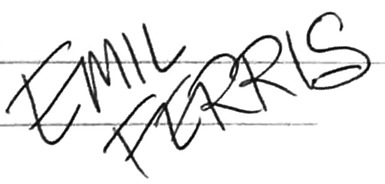
Signature of: emil ferris